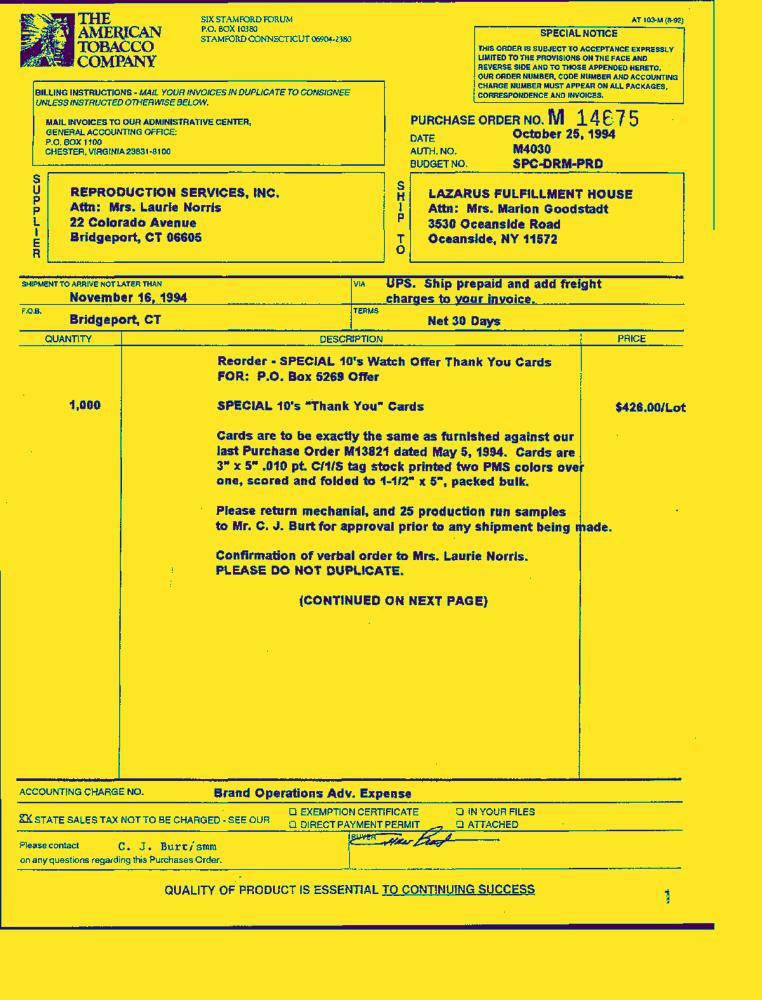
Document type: Invoice-Doc